Question: What is the suspected problem?
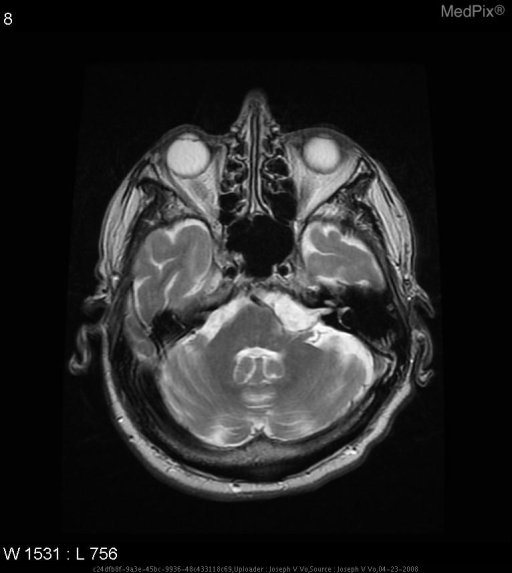
Answer: The findings suggest Irregularly shaped, well demarcated mass in the left cerebellopontine angle that is slightly hyperintense on axial T1 MRI before contrast, hypointense on axial T1 MRI after contrast, hyperintense on axial T2 MRI, hypointense on axial FLAIR, and hyperintense on axial DWI MRI.. There is a hyperintense mass with irregular contour at the left cerebellopontine angle.. The patient might have a history of This 78 year old man came to the hospital for recent seizure like activity.  Past medical history is significant for seizures..